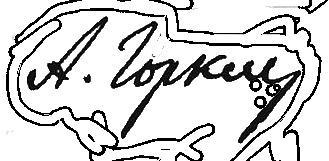
Signature of: alexander gorkin